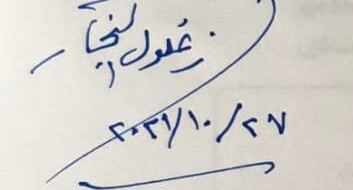
Signature of: zaghloul el naggar